Question: What type of tax is indicated in the document, personal property or real estate?
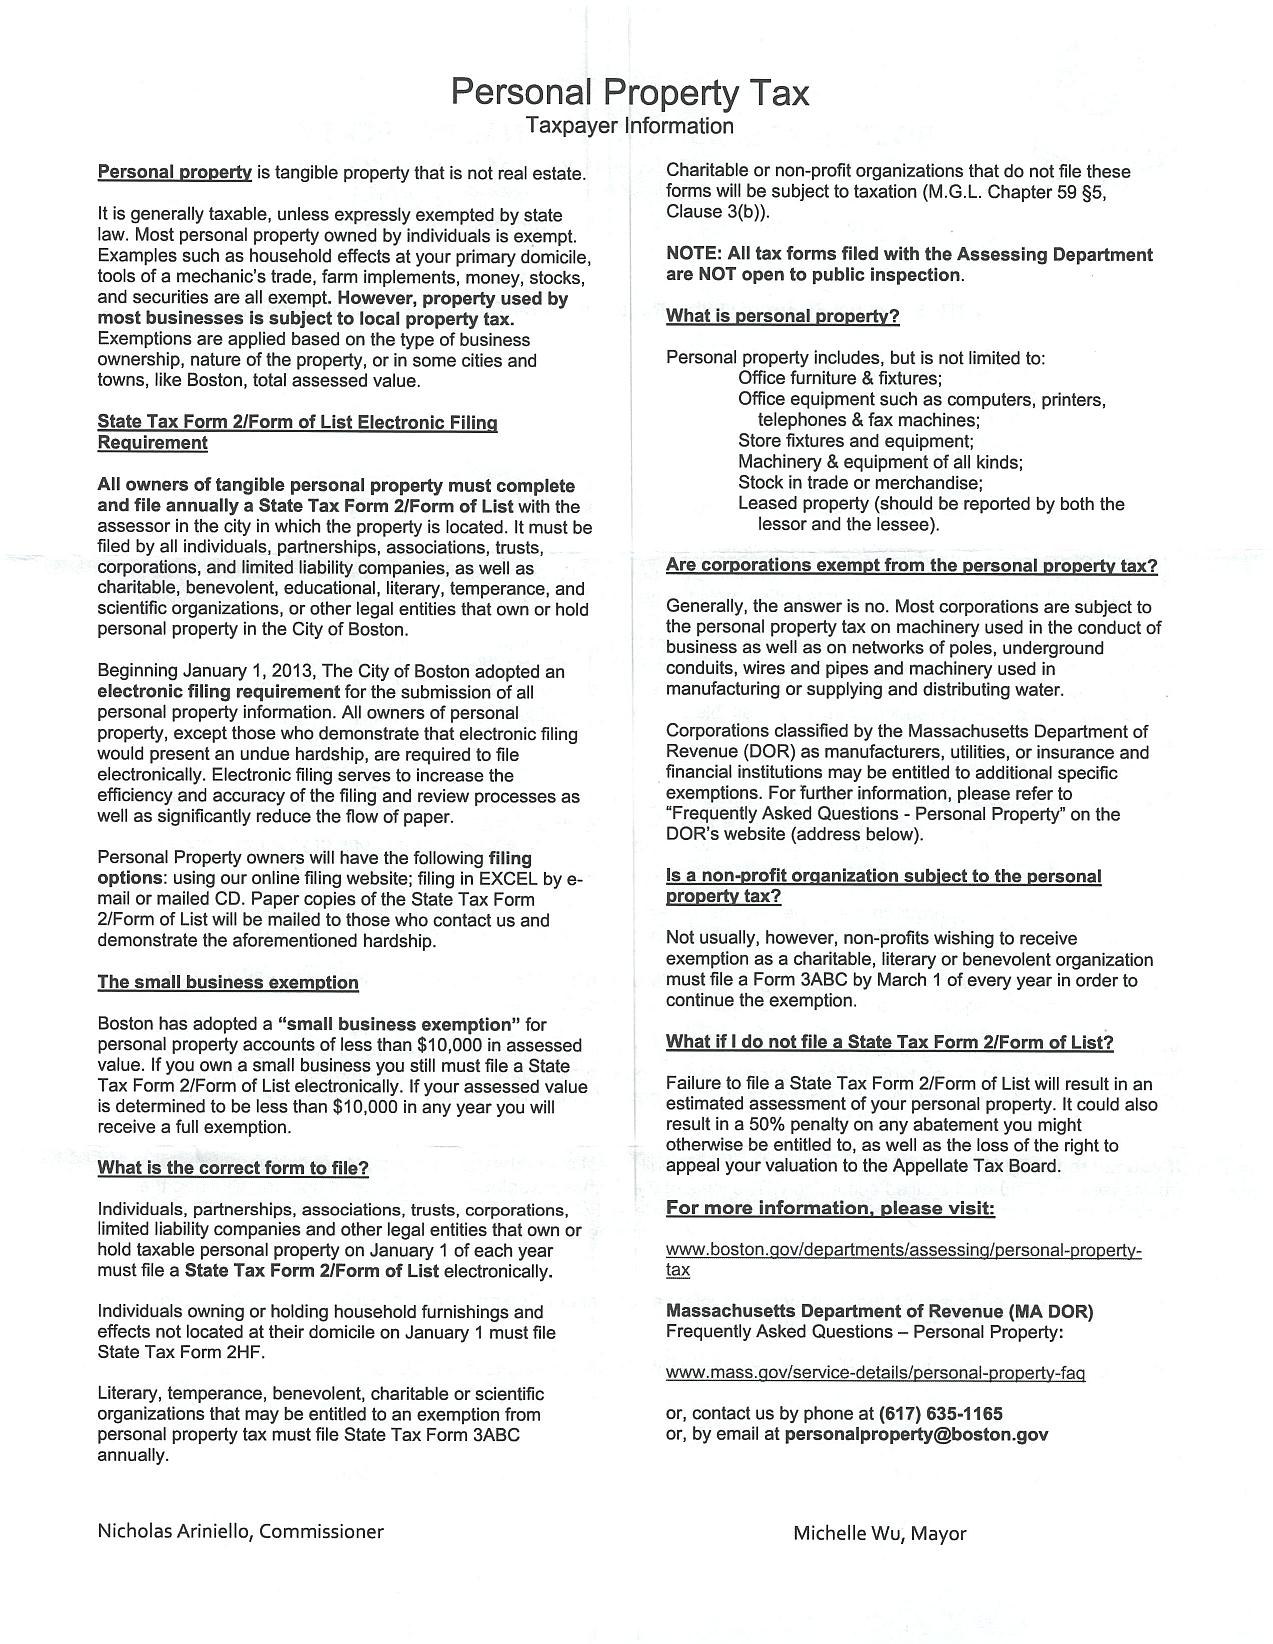
Answer: "Personal Property Tax"